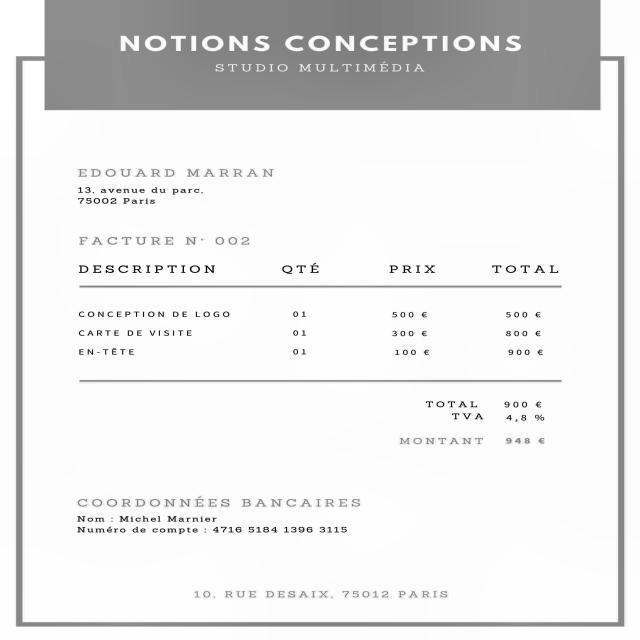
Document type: Invoice